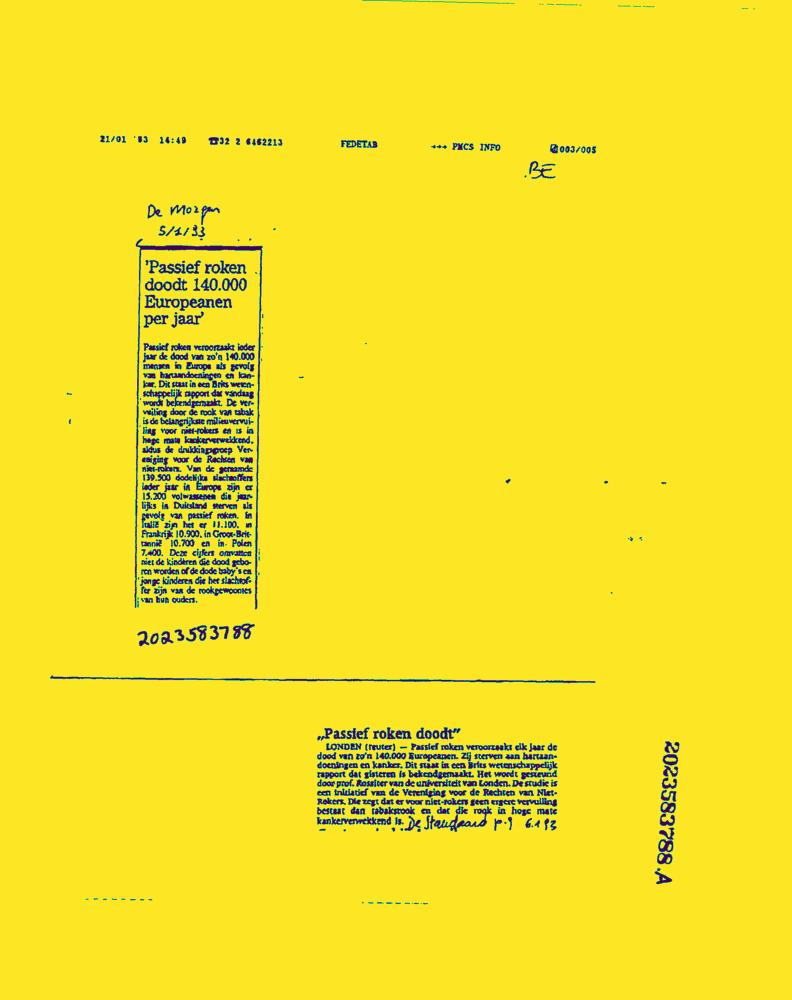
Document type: News-Article